Question: What is the main concern?
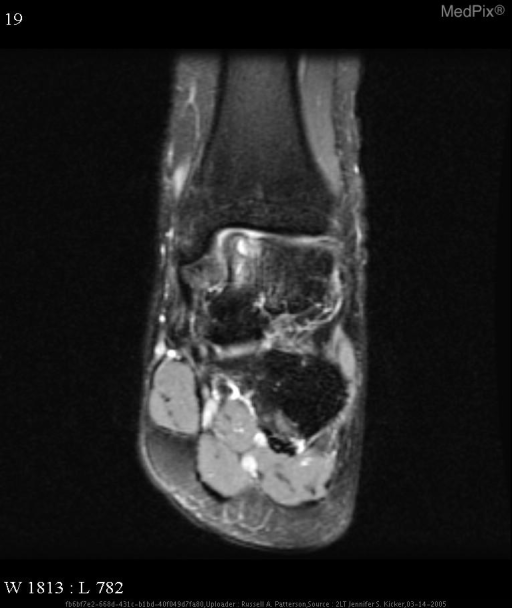
Answer: The findings suggest AP and mortise radiographs of the left ankle shows a lucency in the medial talar dome.

T1-weighted sagittal MR image of the left ankle shows a focus of low signal intensity in the talar dome.

Coronal  proton-density MR image with fat saturation and sagittal STIR MR image shows a focal high-signal-intensity  osteochondral lesion of the medial talar dome with associated edema in the talus. Coronal proton-density MR image with fat saturation shows a focal high-signal-intensity osteochondral lesion of the medial talar dome with associated edema in the talus.. The patient might have a history of Patient is a 35-year-old man with a history of a left distal fibular fracture in January 2003.  He now presents with repeated episodes of pain and swelling around the left lateral malleolus after playing basketball..